Question: What was observed in the imaging?
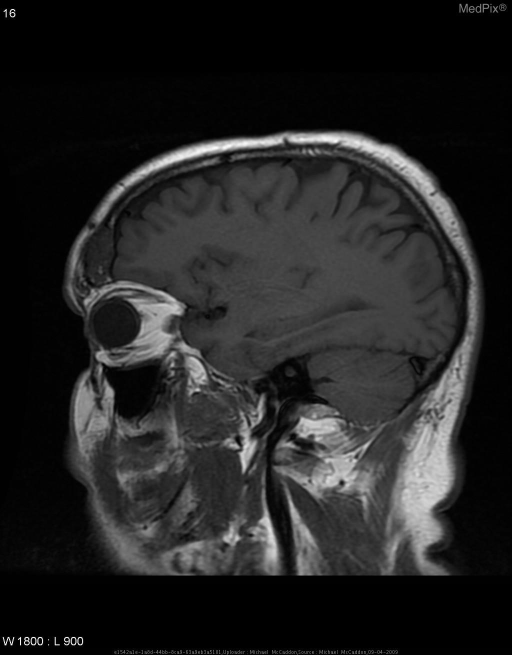
Answer: The imaging shows Skull Series:  There is a small lesion adjacent to the right frontal sinus measuring 2.6 x 1.5 cm in size. This lesion has a partially sclerotic margin and no other significant osseous abnormality is seen.

CT:  There is an expansile intra-osseous lesion, measuring approximately 3.1 x 1.3 cm, in the right frontal bone, with a thin sclerotic rim with preservation of the trabeculae. There is an apparent disruption in the cortex anteriorly, which is well corticated and likely represents an enlarged
feeding vessel. There is no periosteal reaction.

MRI: Expansile lesion of the frontal bone.  Low in signal on T1, high signal on T2, and avid enhancement post contrast.  Foci of high signal on T1 are noted, most likely representing fat. Expansile intra-osseous lesion.  Punctate foci of T1 shortening are noted, most likely representing fat..